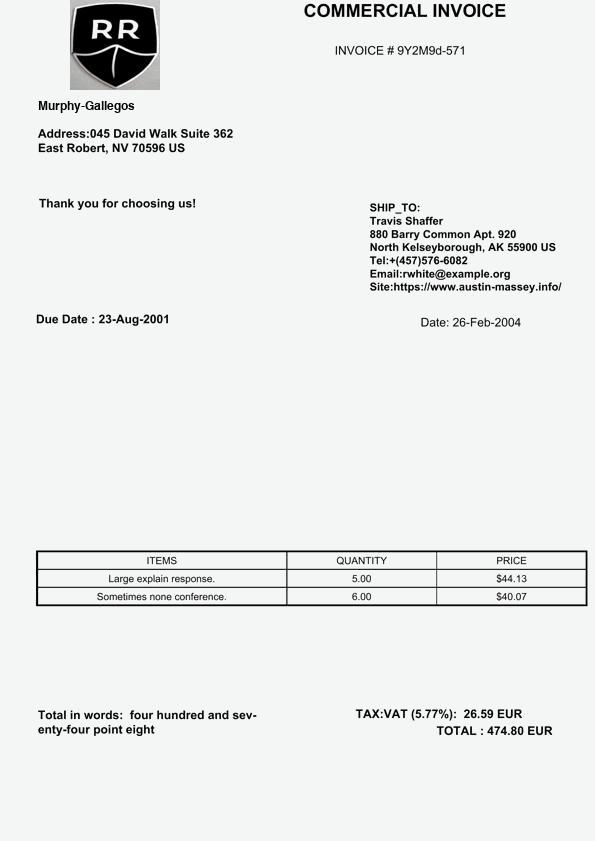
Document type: Invoice